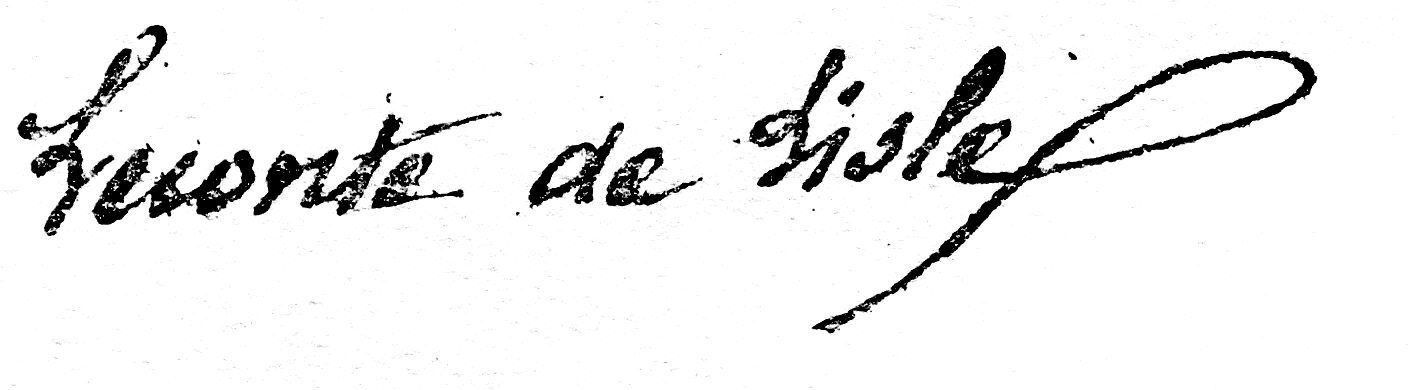
Signature of: charles marie rené leconte de lisle